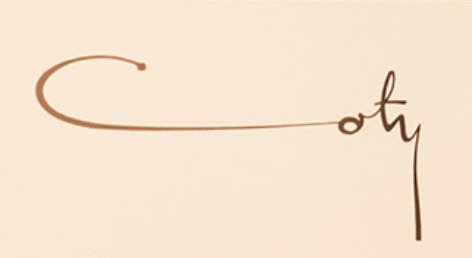
Signature of: françois coty